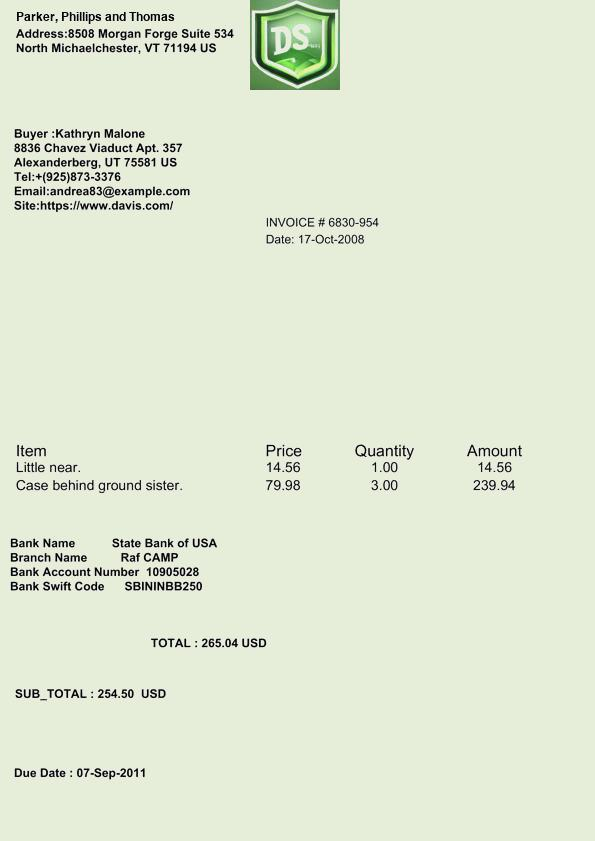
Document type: Invoice